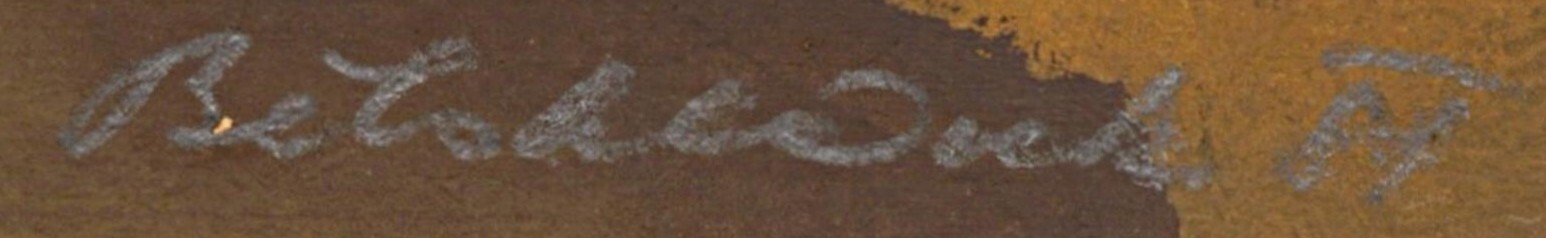
Signature of: františek bělohlávek